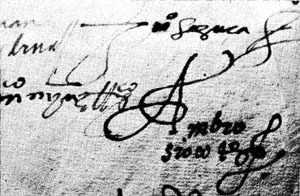
Signature of: ambrosio cotes